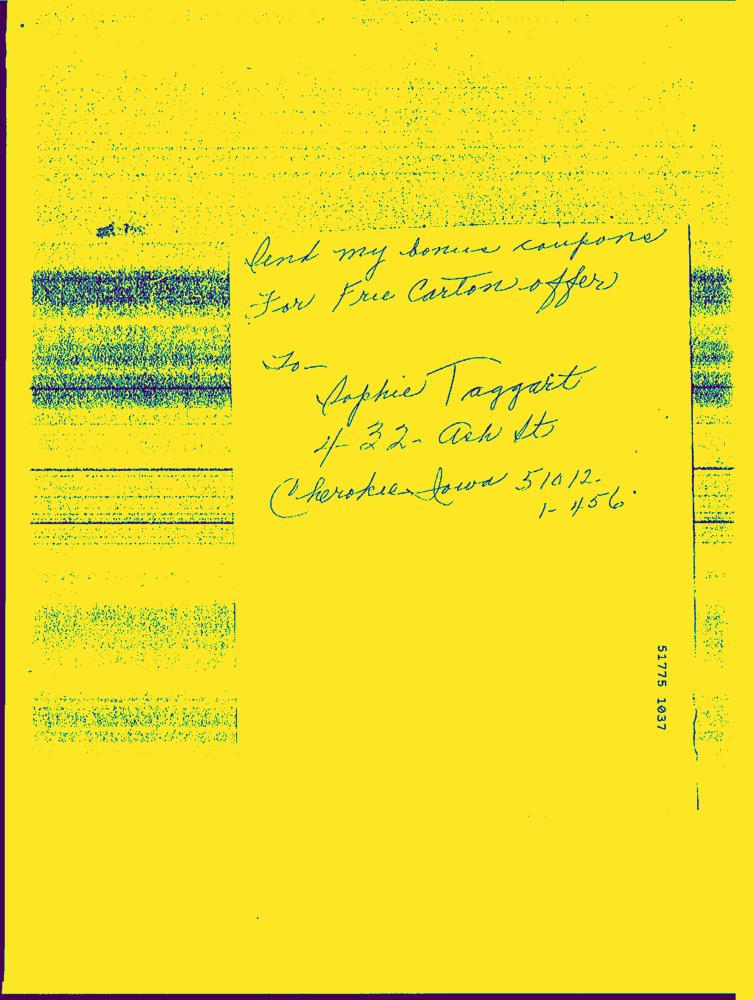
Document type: Hand-Written